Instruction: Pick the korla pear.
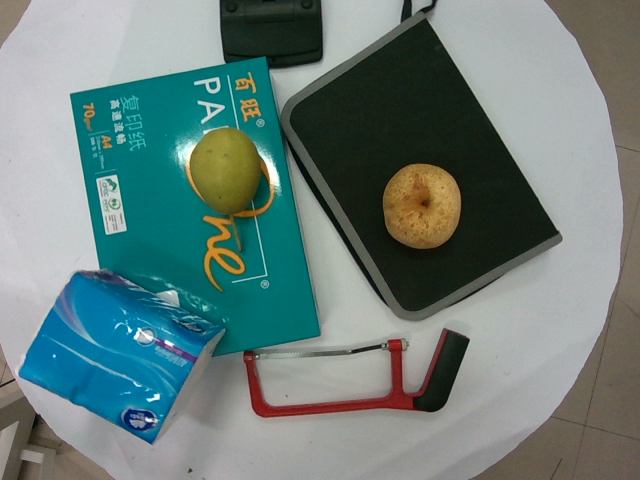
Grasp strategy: vertical